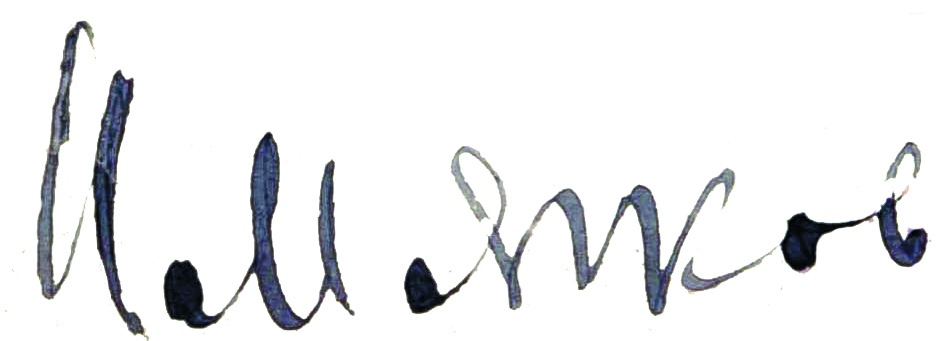
Signature of: ivan mikhailovich myagkov